Question: Describe the condition in detail:
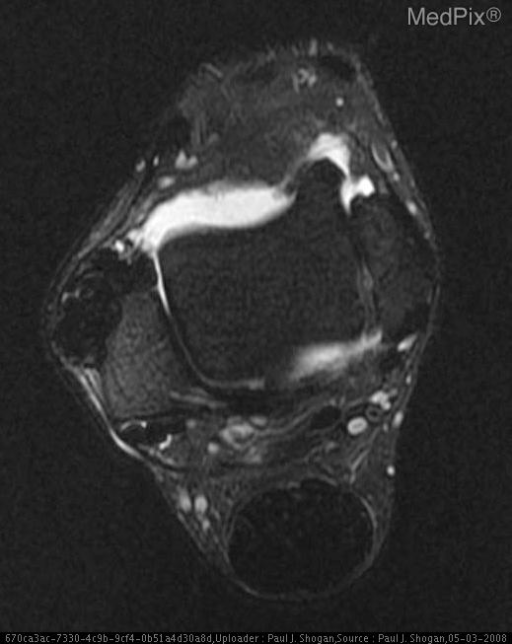
Answer: The disease is discussed as: Achilles’-Tendon Xanthoma in Familial Hypercholesterolemia

Discussion:

Achilles tendon xanthomas are painless nodular masses, occurring most frequently in the distal third of the tendon in a bilateral symmetric distribution, and are strongly associated with heterozygous familial hypercholesterolemia.  Interestingly, Achilles tendon xanthomas occur in less than 50% of patients with familial hypercholesterolemia, and may be imaged using US or MRI.  Other common locations of tendon xanthomas involve the finger extensors on the dorsal aspect of the hands, as well as the plantar fascia, and less commonly the extensor tendons of the toes.

On radiographs, xanthomas appear as soft-tissue masses without calcification.  Typical sonographic findings include an AP thickness greater than 7 mm in men, and 6 mm in women, as well as the presence of single or multiple hypoechoic foci, which alter the normal appearance of the tendon.

MRI also demonstrates thickening of the AP diameter, and a speckled appearance to the tendon on both the axial and sagittal views may be noted, but this is not always visualized.  The infiltration of tendon by histiocytes, is responsible for this pattern.  Additionally, the normal concave or flat anterior surface of the Achilles tendon becomes convex in appearance.  MRI is useful in excluding other causes of focal masses in the Achilles tendon such as tendinopathy, tear, infection, gout, or neoplasm.

Tendon xanthomas can decrease in size with appropriate treatment of the serum cholesterol levels.